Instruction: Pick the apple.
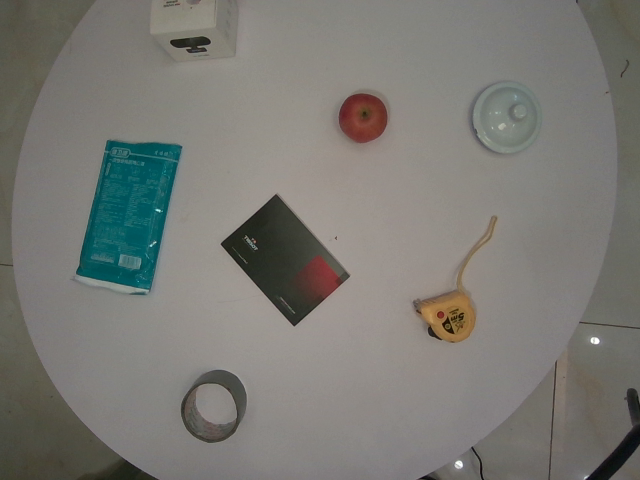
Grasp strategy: vertical